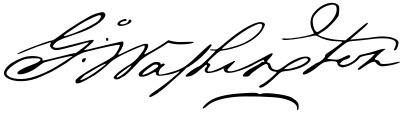
Signature of: george washington